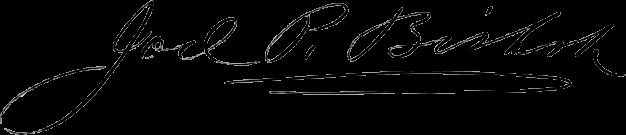
Signature of: joel prentiss bishop